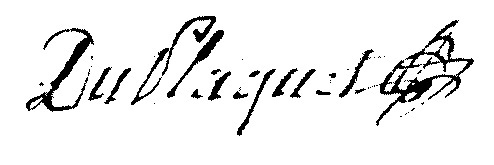
Signature of: charles vincent du plaquet